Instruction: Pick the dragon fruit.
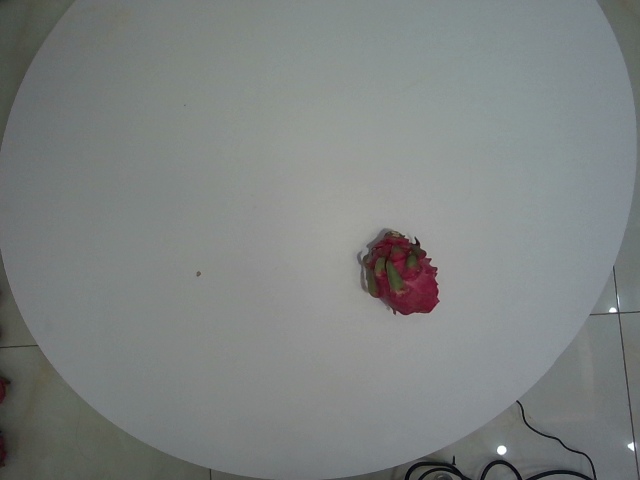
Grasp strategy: vertical